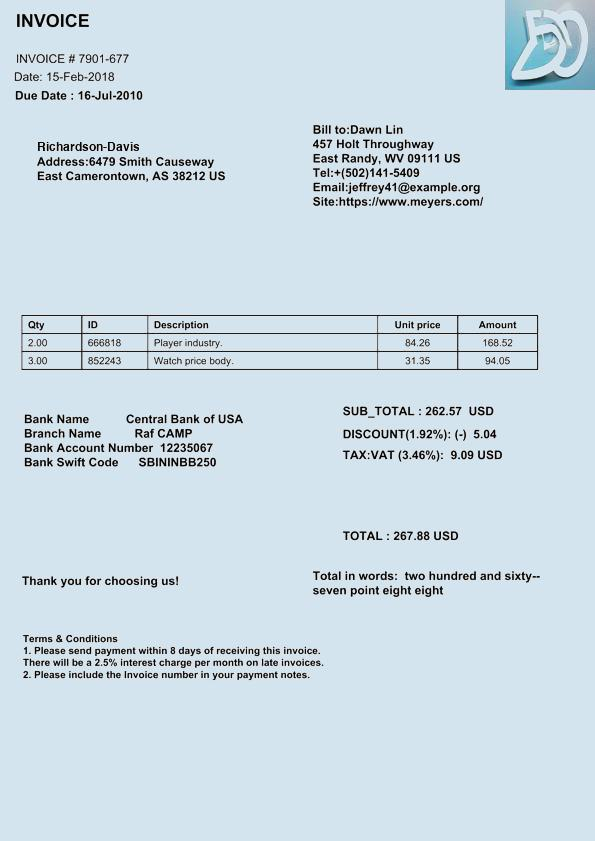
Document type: Invoice